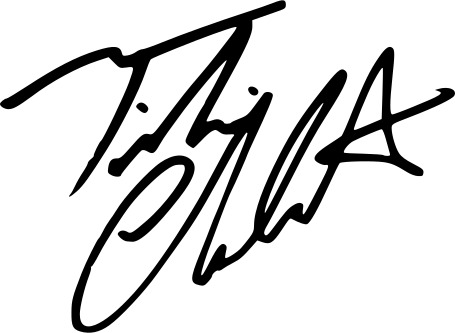
Signature of: timothée chalamet